Question: How does the patient history play a role?
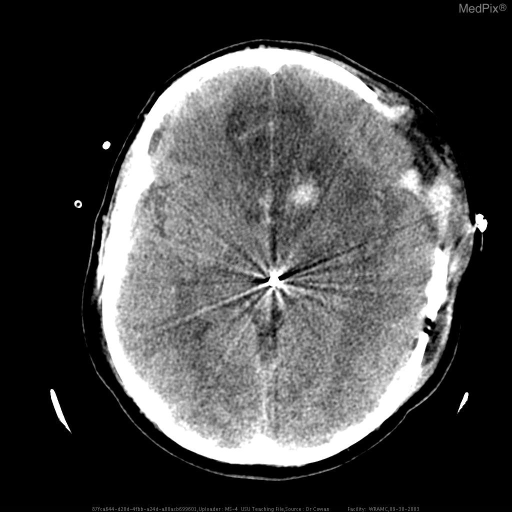
Answer: The patient's history of GSW from global war on terrorism.  Evacuated to CONUS  for definitive management after stabilization in Germany. is key in understanding the case.